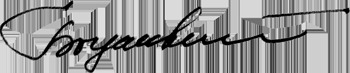
Signature of: voldemar bogdanovskiy